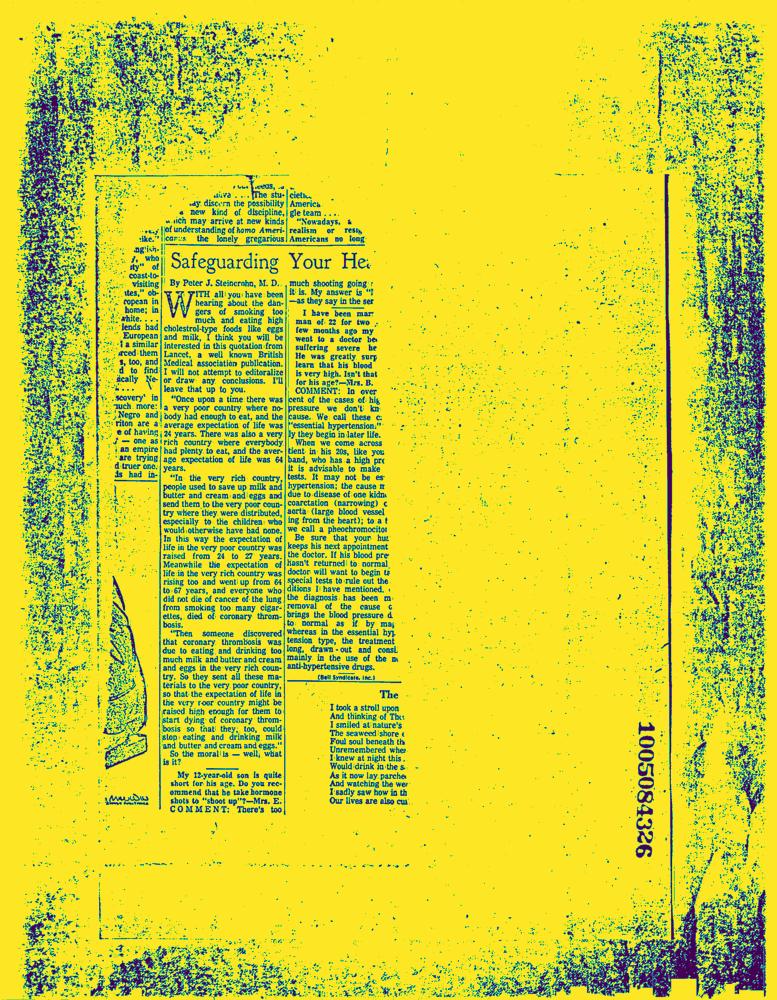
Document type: News-Article